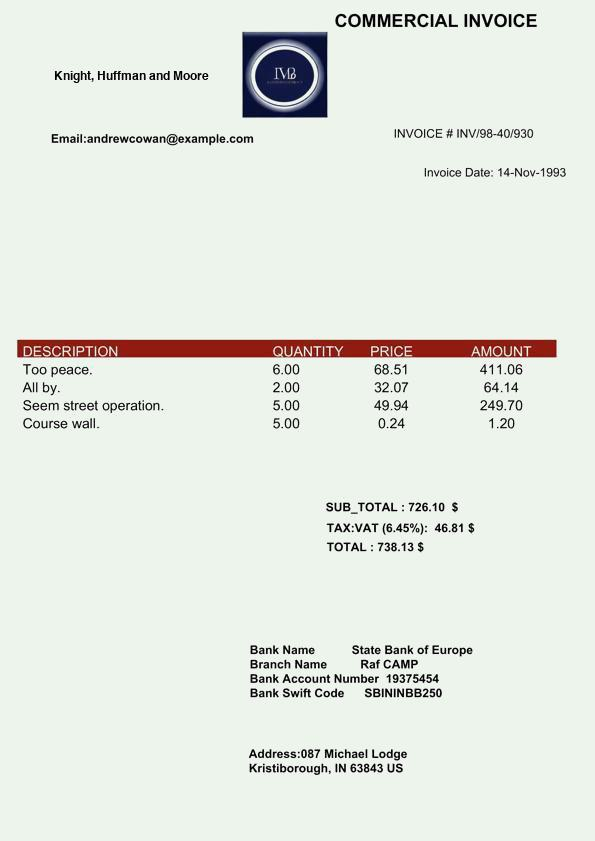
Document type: Invoice